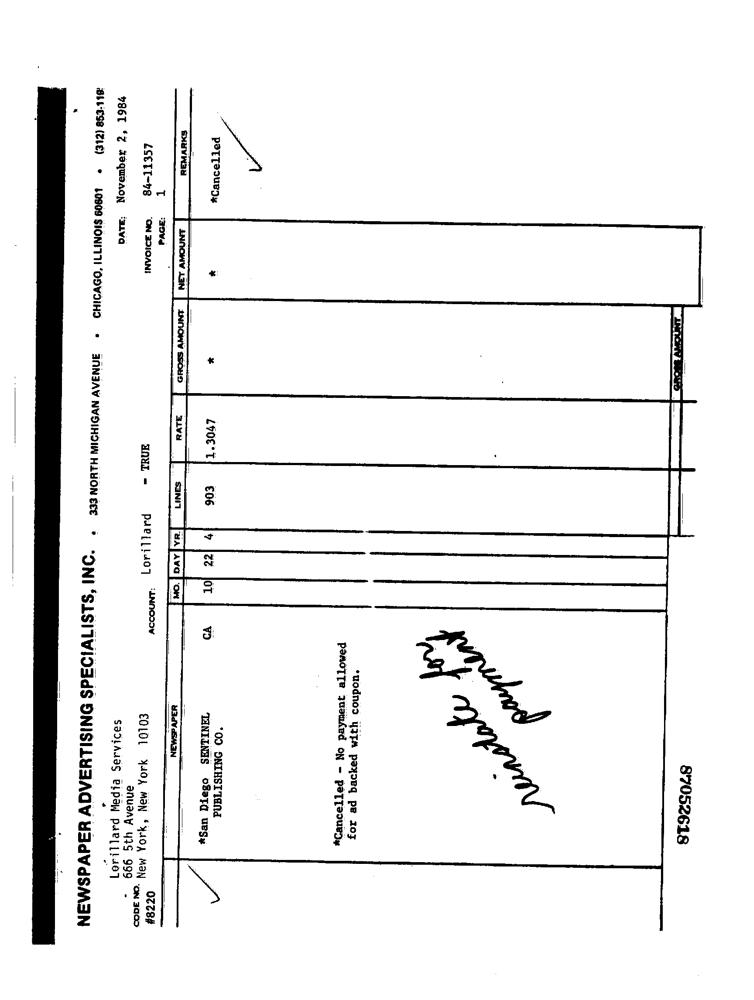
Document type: Invoice